Question: What is the filing due date as per the document?
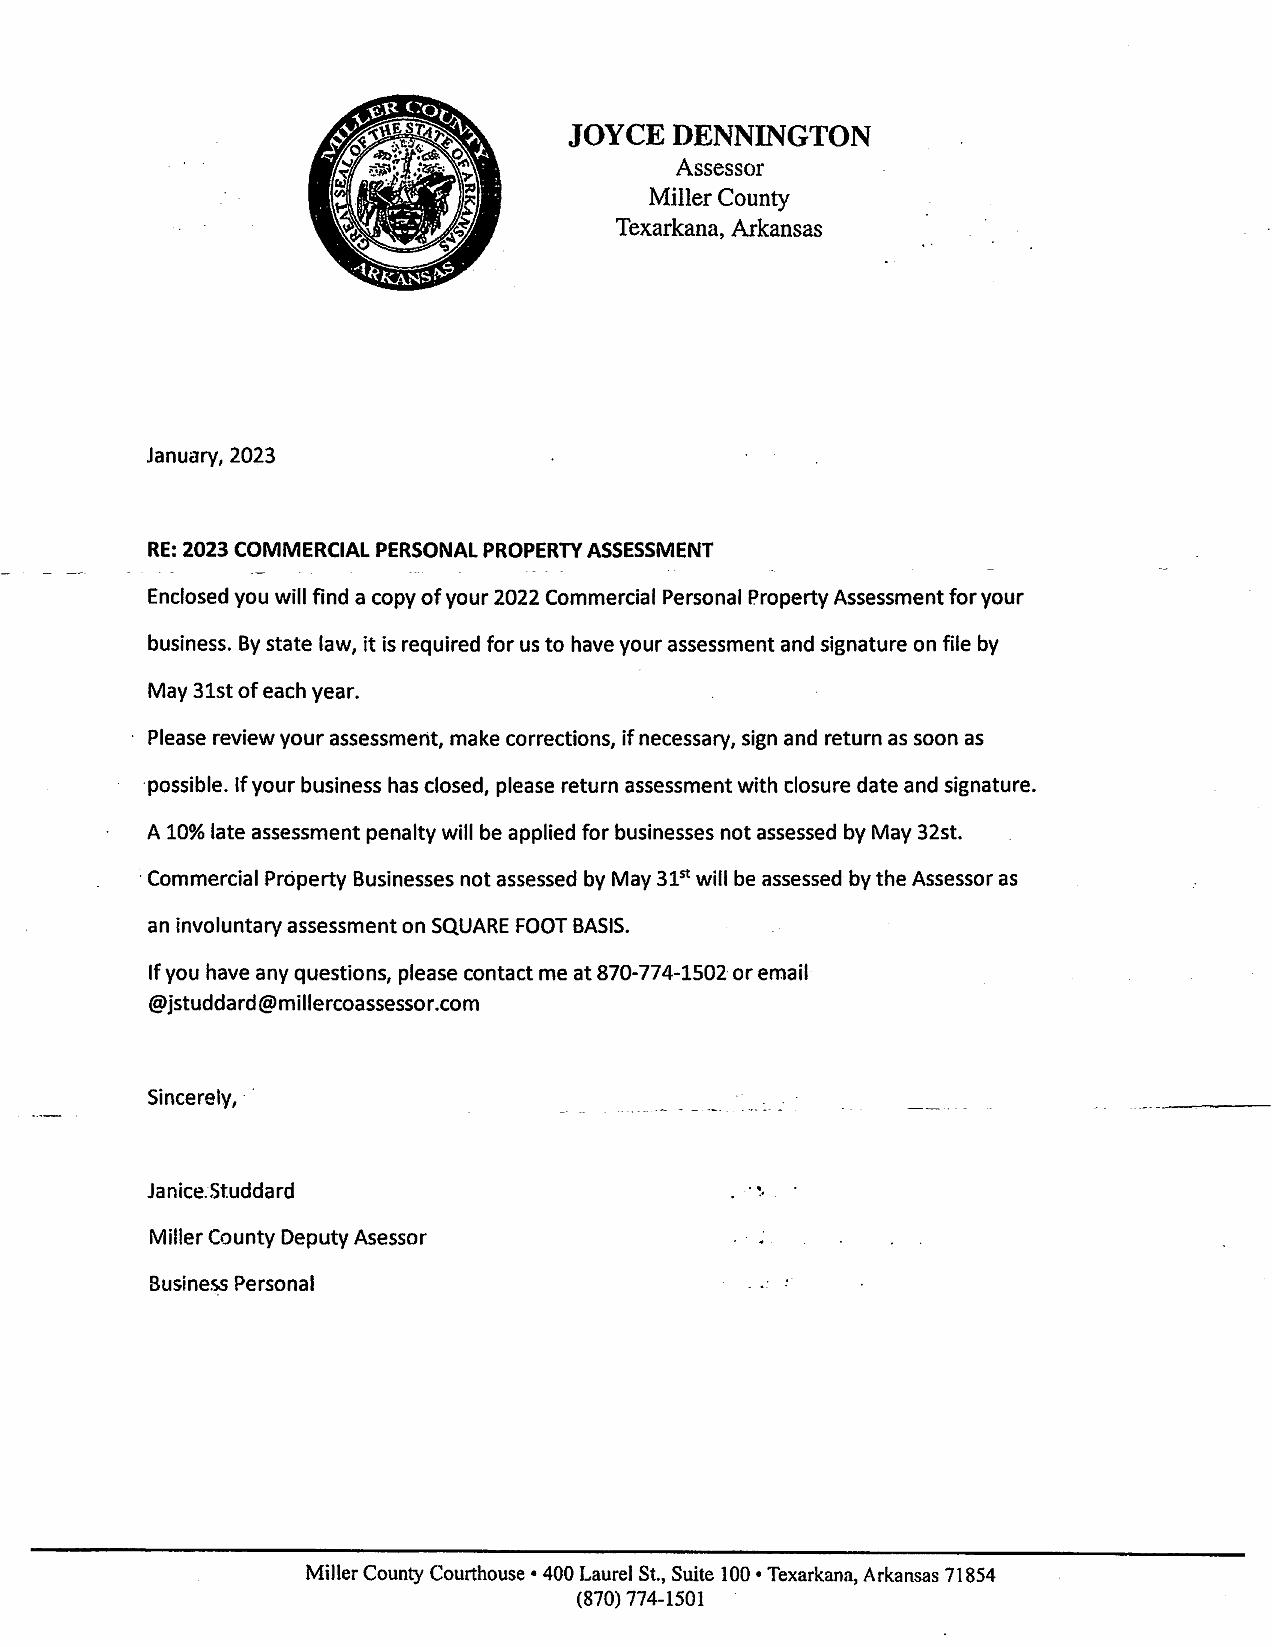
Answer: "May 31st of each year"